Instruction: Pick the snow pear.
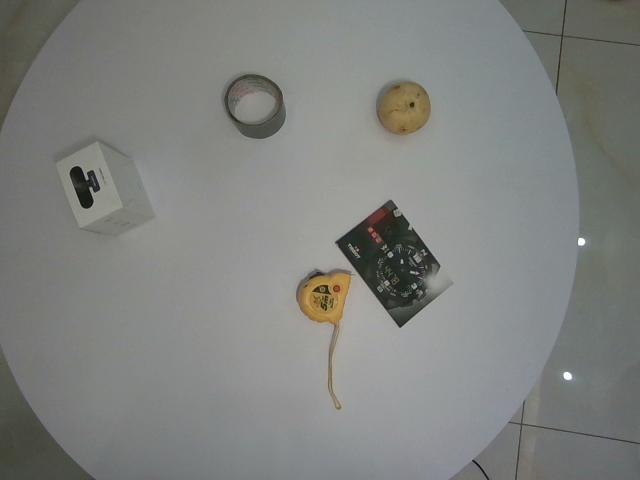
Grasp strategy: vertical